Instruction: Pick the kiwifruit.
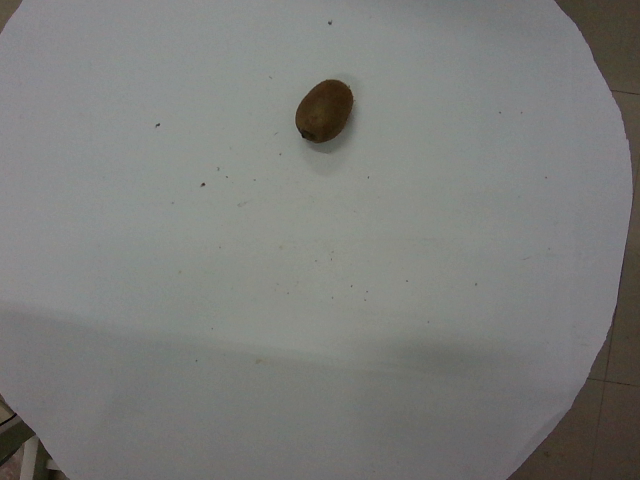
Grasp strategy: vertical